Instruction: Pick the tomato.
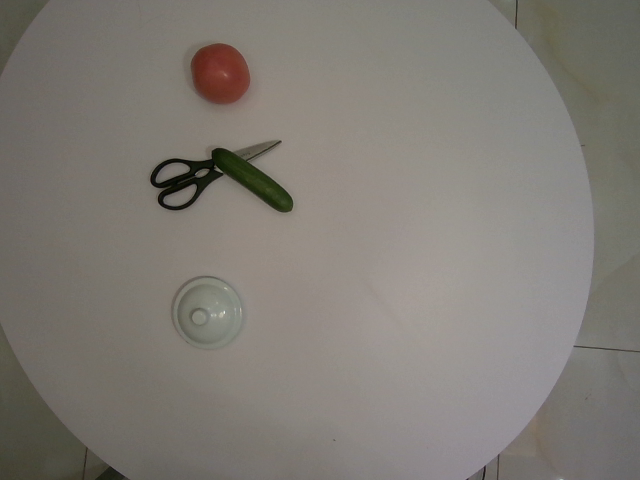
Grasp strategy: vertical